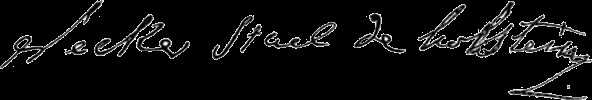
Signature of: germaine de staël